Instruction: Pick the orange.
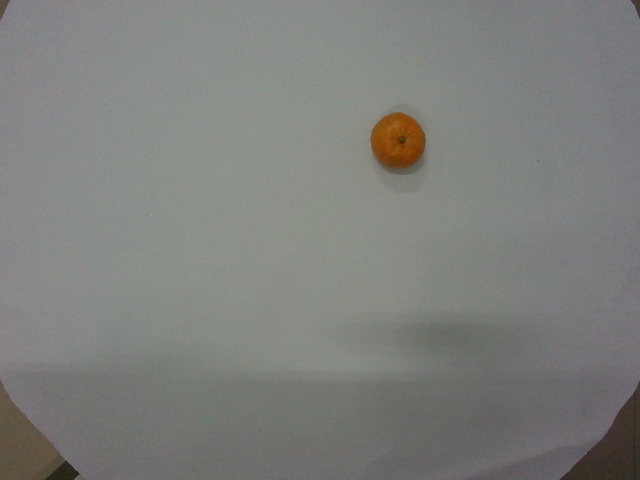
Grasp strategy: vertical